Question: What are the imaging findings?
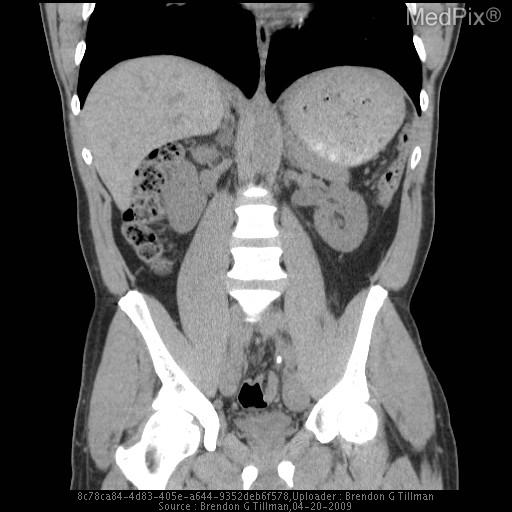
Answer: The imaging shows Non contrast CT of the abdomen demonstrates perinephric stranding of the left kidney and mild hydronephrosis.  Two distal left ureteroliths are present, associated with obstruction and both measuring about 6 mm.  Also fatty replacement of the left psoas muscle from a previous myositis. More proximal left ureterolith with mild perinephric strandy opacities about the left kidney with associated hydronephrosis.  Incidental note is made of asymmetry of the left psoas size due to atrophy of the left psoas from a previous myositis..